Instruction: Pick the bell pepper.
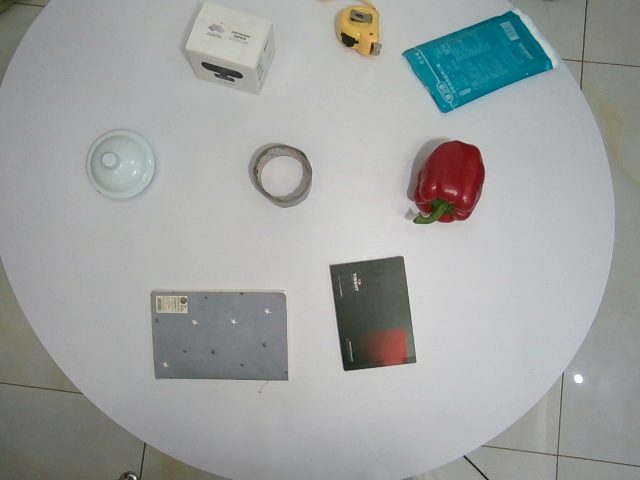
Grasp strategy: vertical